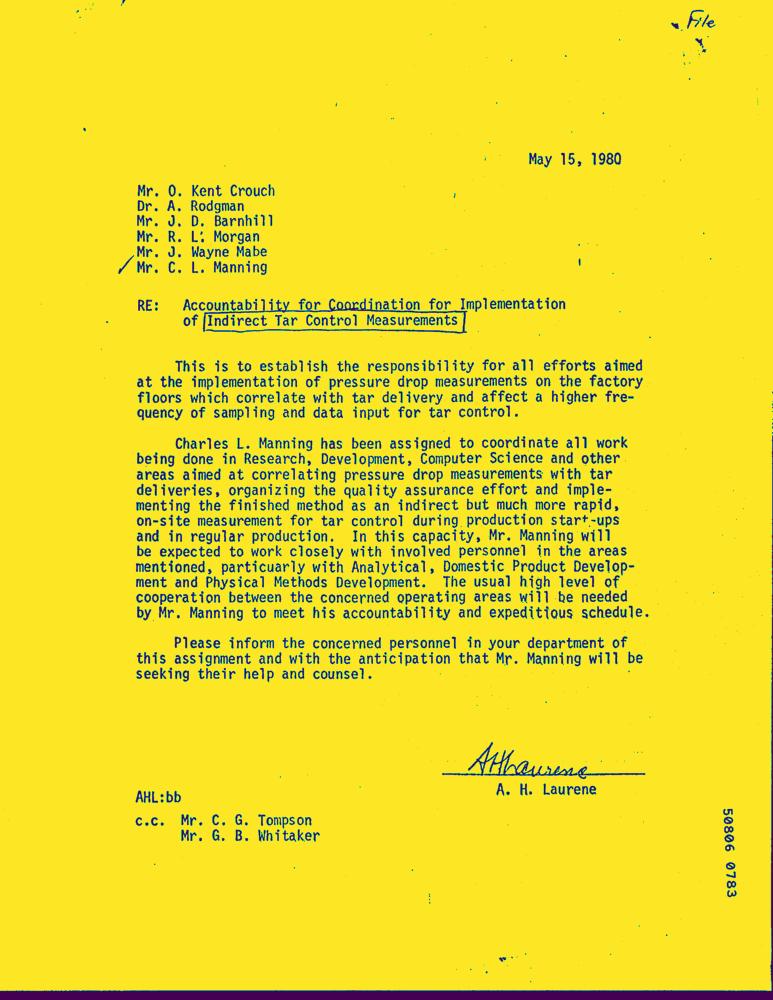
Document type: Letter-Doc